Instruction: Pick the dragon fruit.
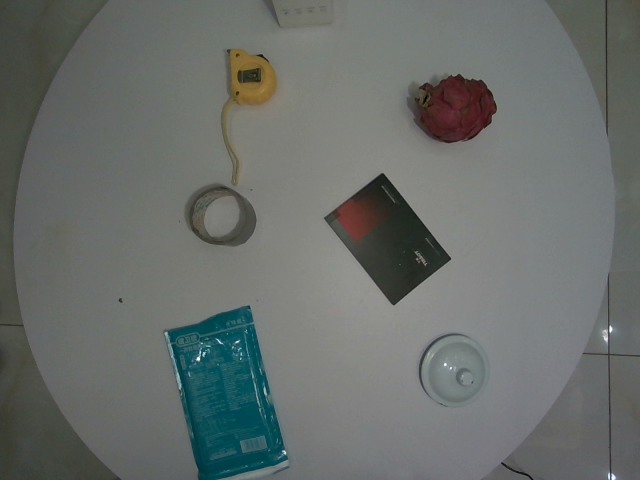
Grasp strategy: vertical